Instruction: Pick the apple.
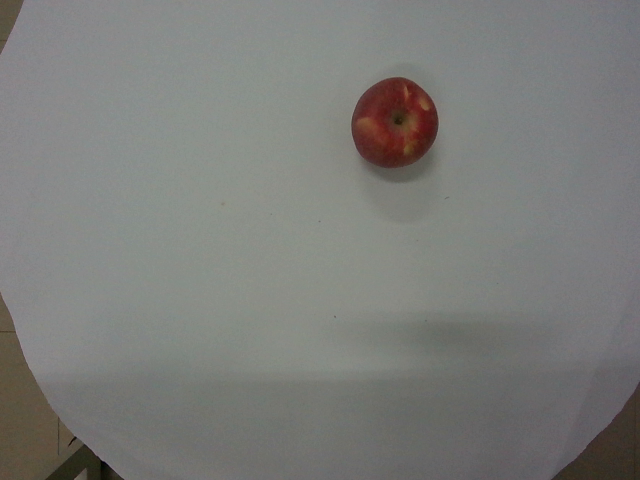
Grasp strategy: vertical